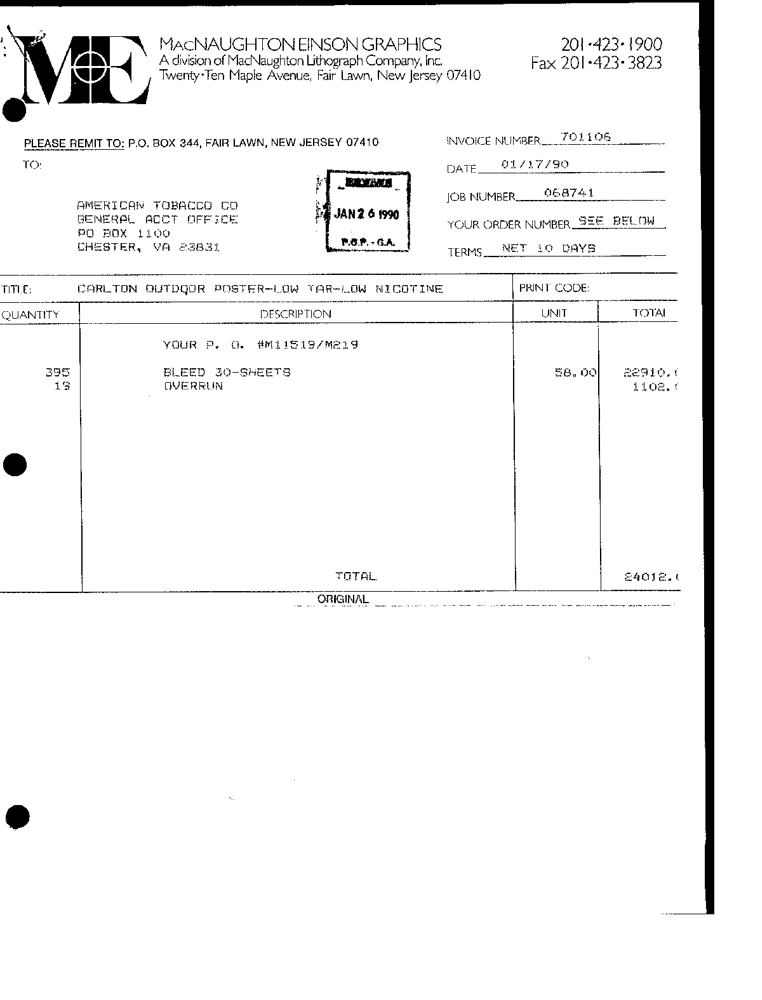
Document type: Invoice